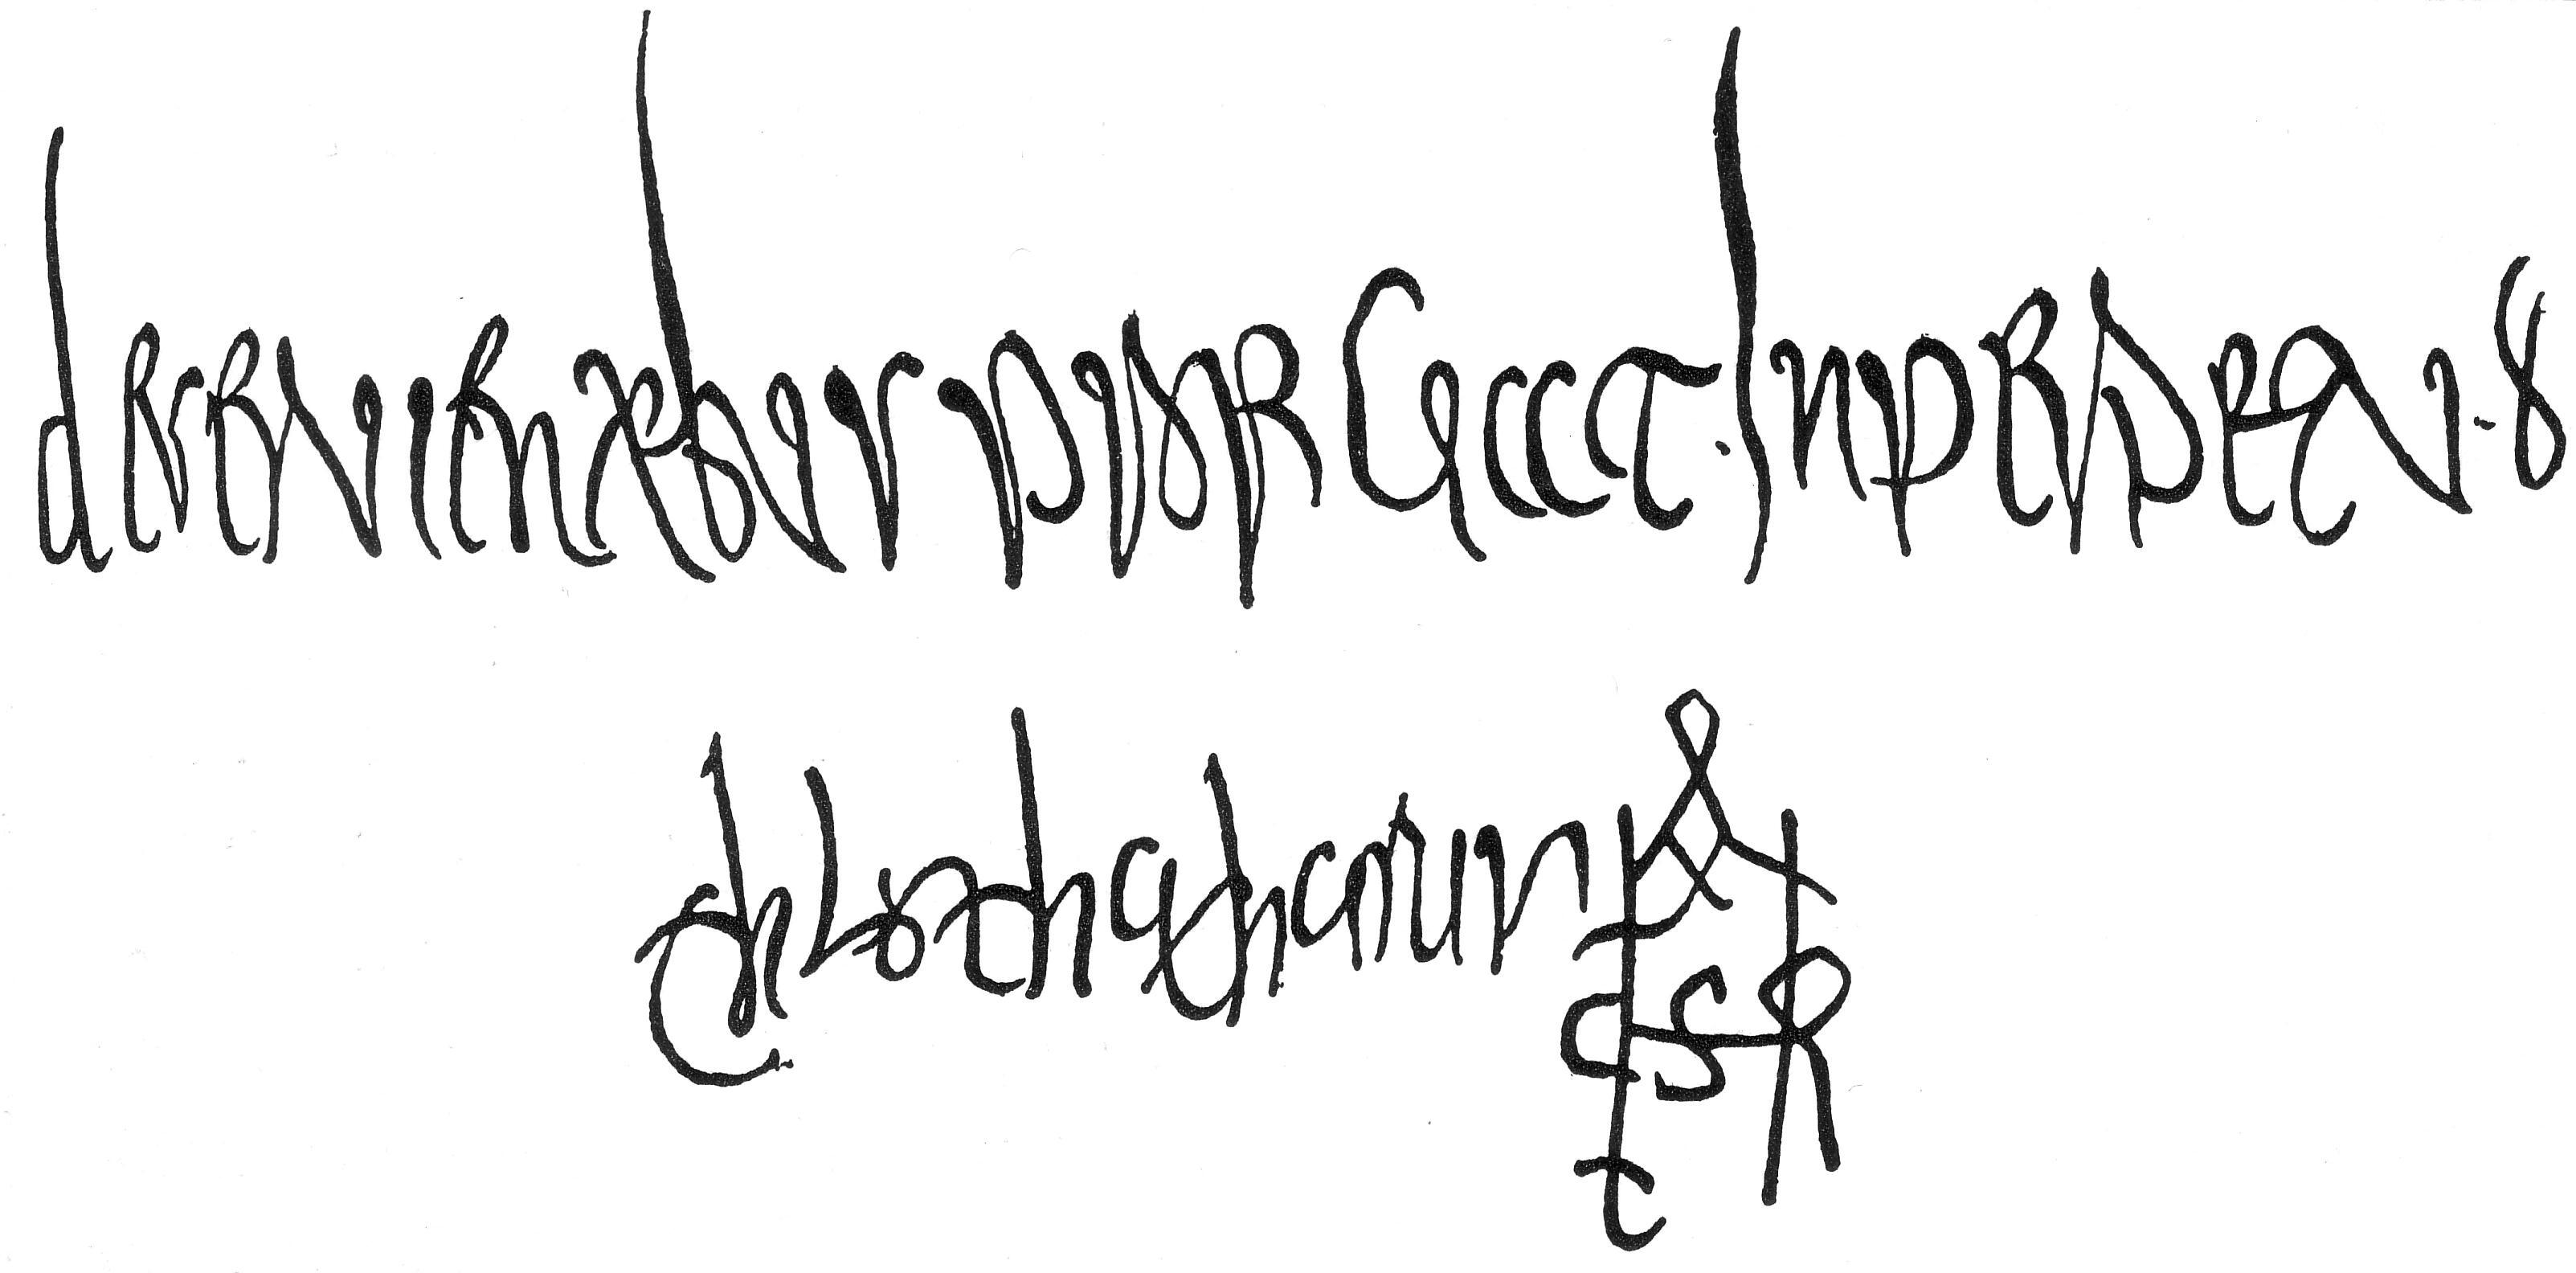
Signature of: chlothar ii